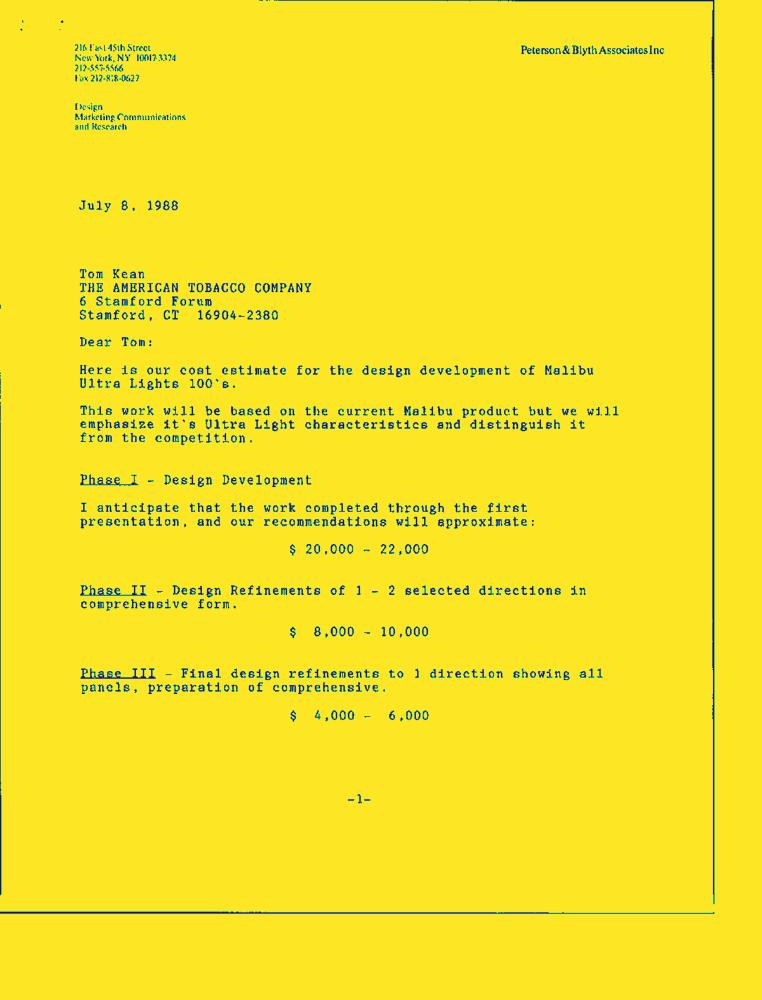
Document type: Letter-Doc